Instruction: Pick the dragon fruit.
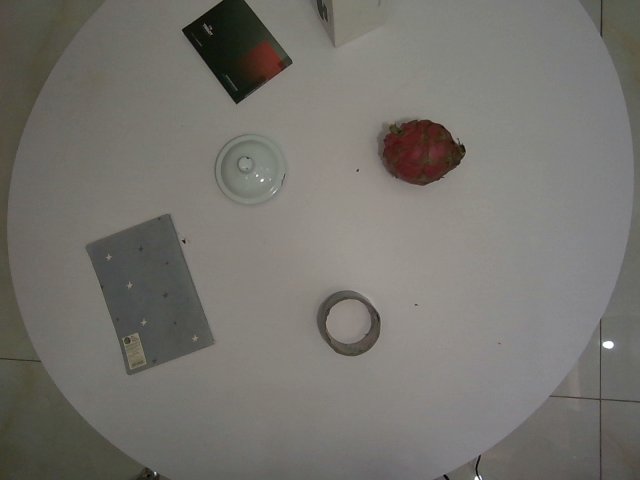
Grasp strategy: vertical